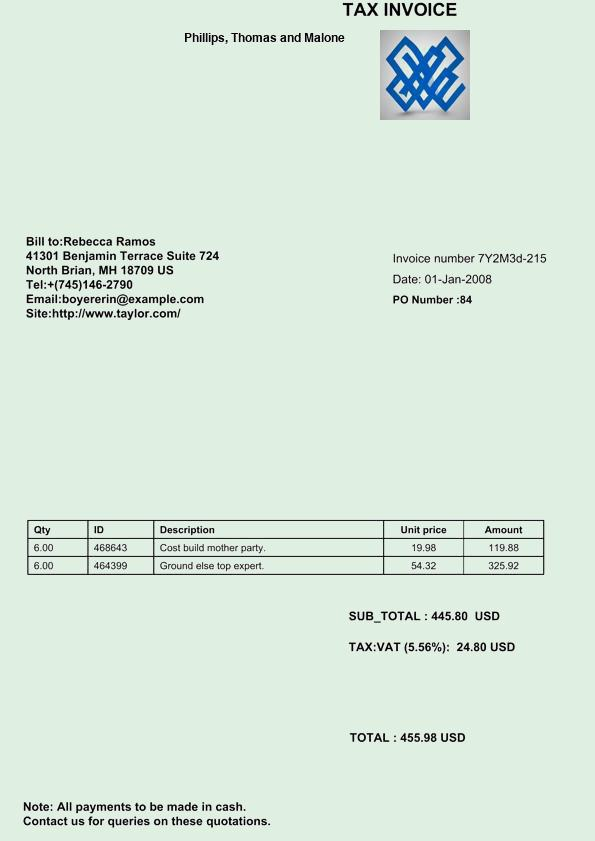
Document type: Invoice